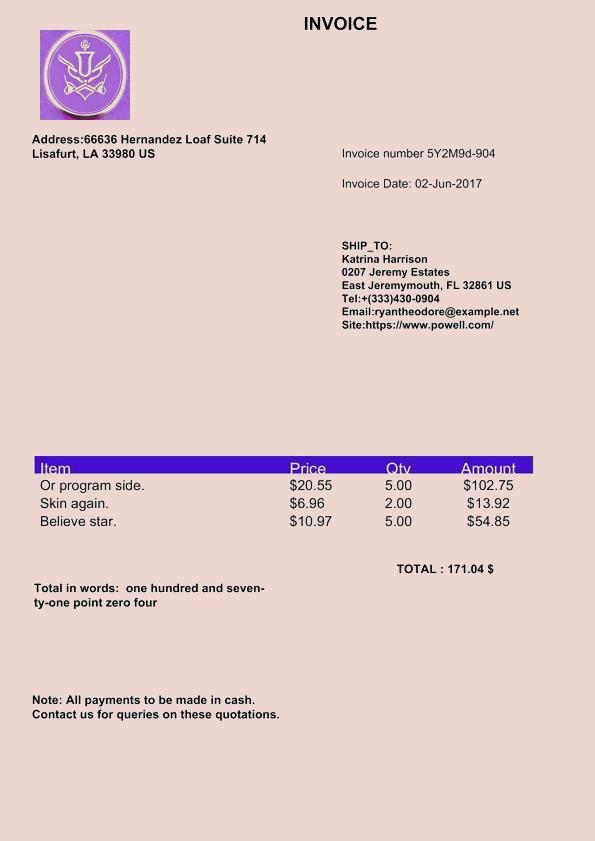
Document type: Invoice